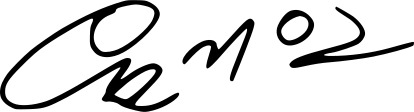
Signature of: yoon seo in